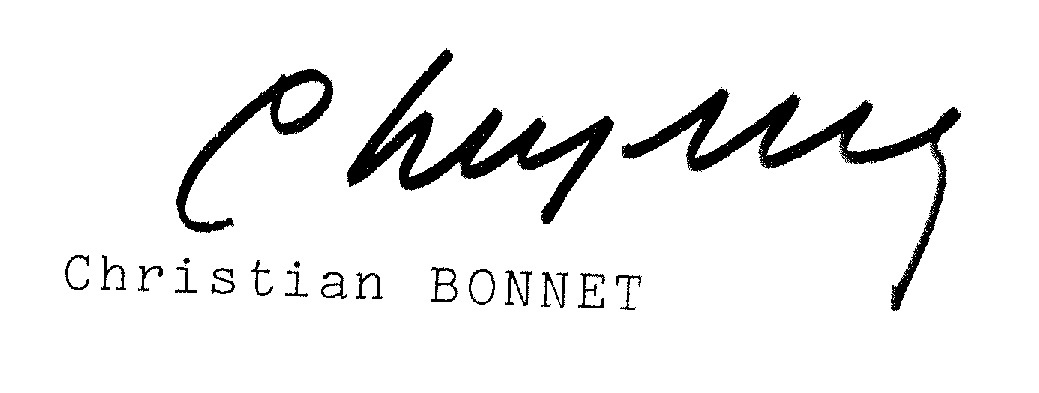
Signature of: christian bonnet